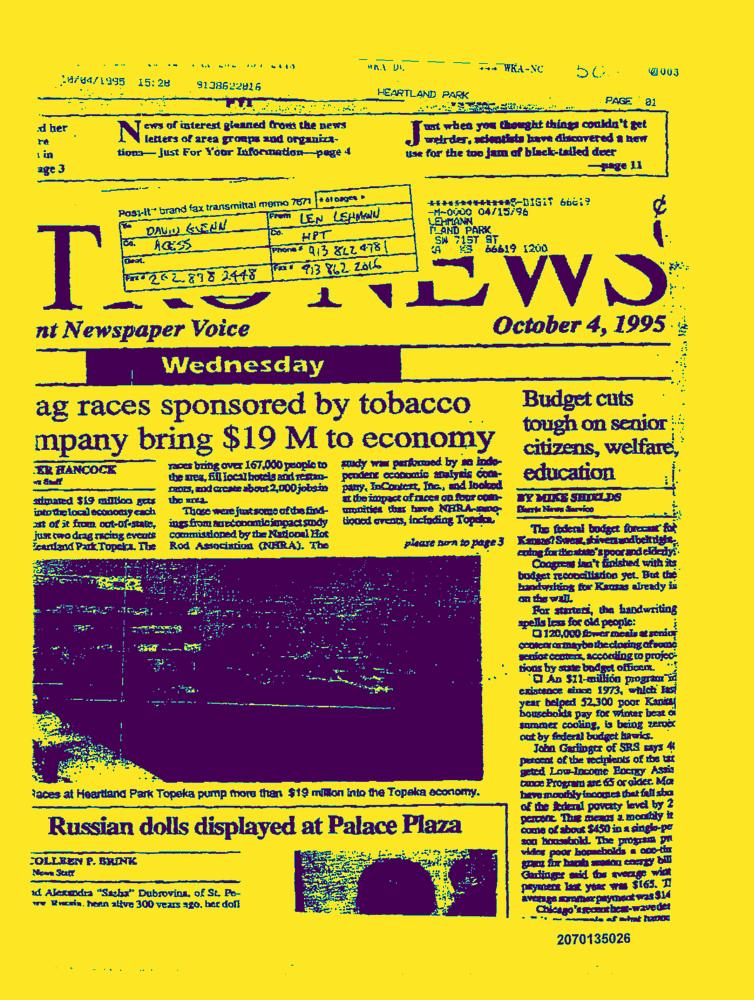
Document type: News-Article